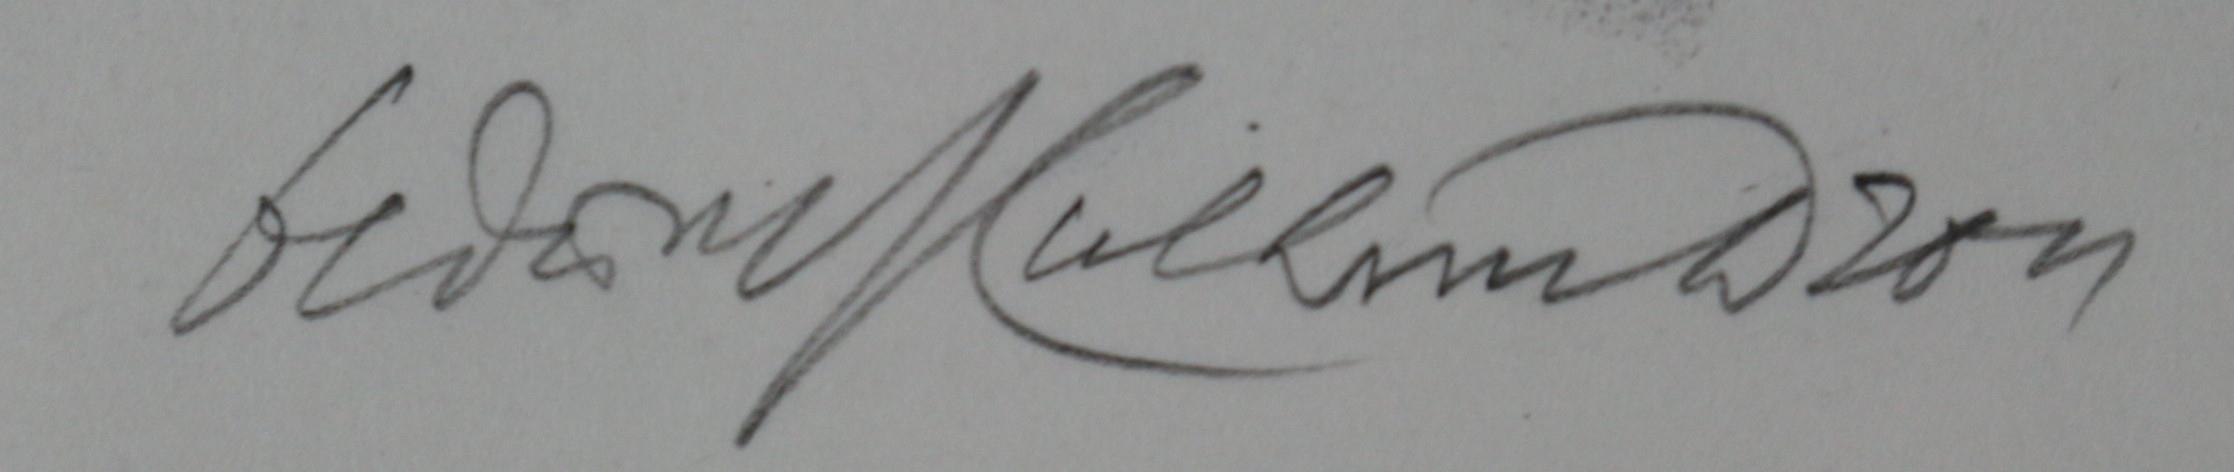
Signature of: oldřich kulhánek